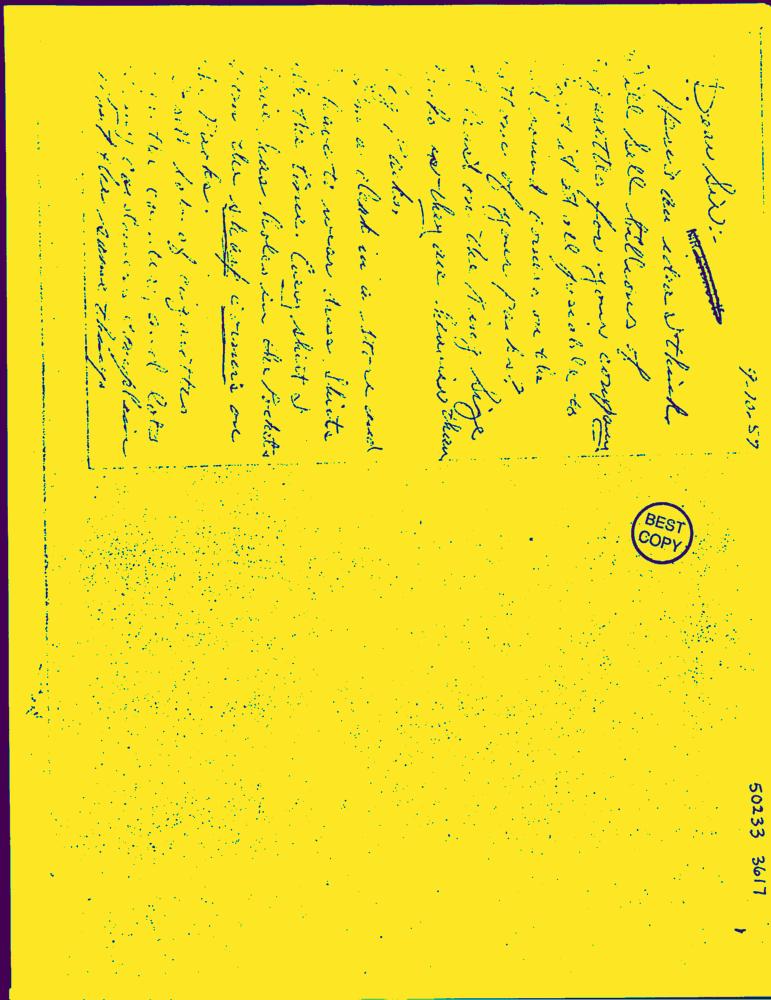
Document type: Hand-Written